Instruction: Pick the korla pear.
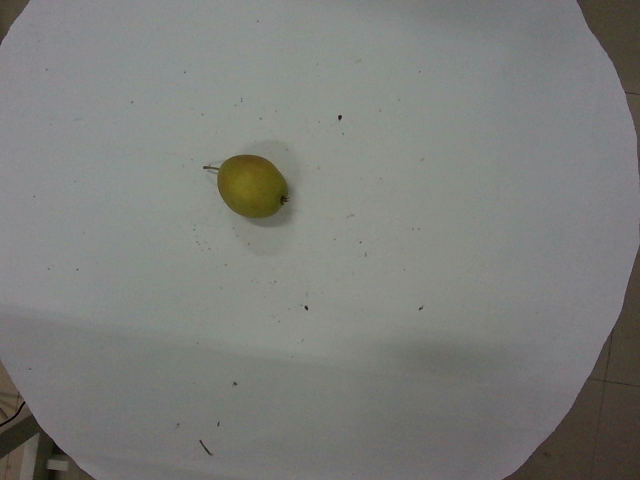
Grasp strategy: vertical